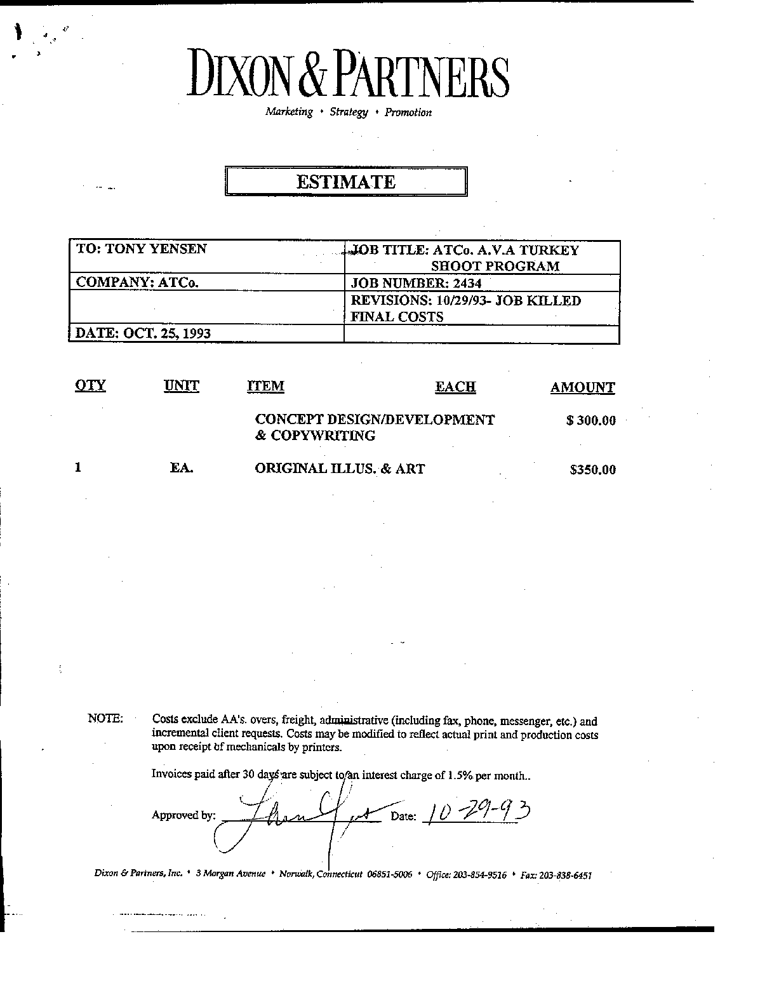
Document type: Invoice